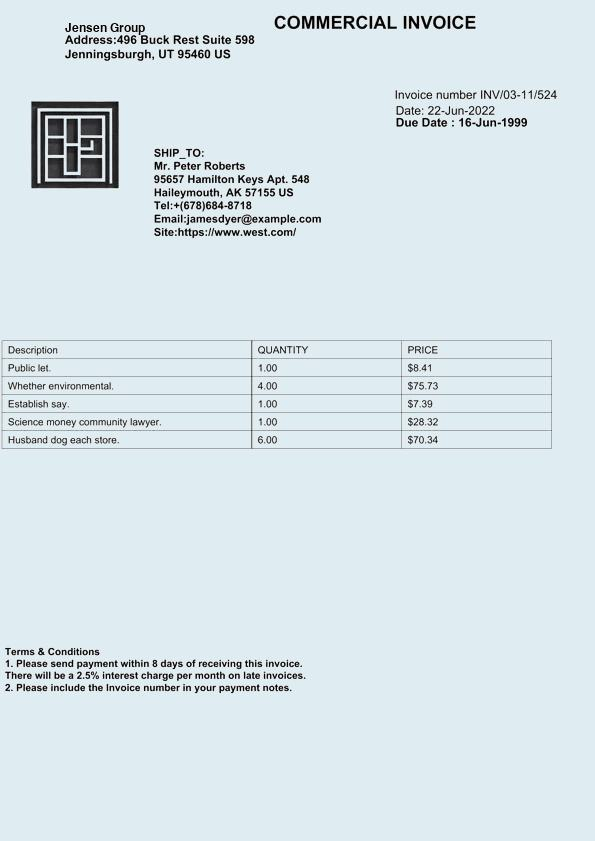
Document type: Invoice